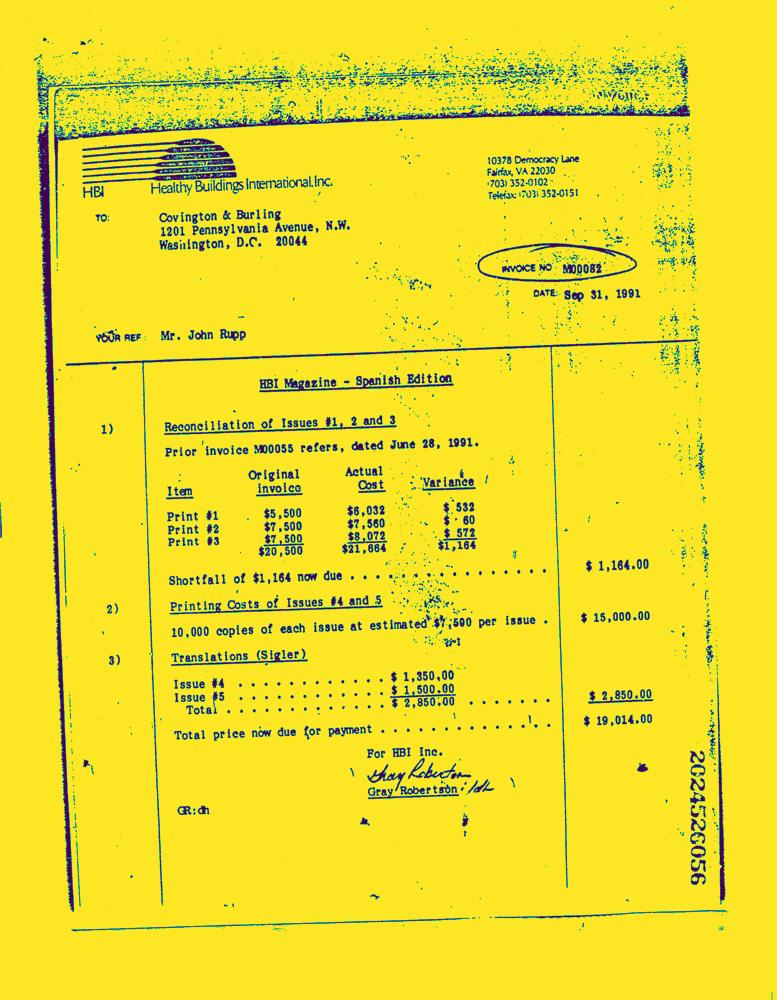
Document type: Invoice-Doc